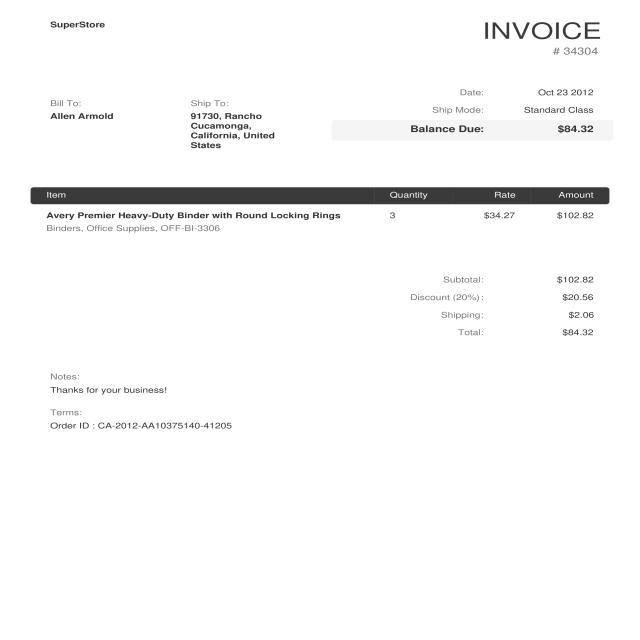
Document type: Invoice